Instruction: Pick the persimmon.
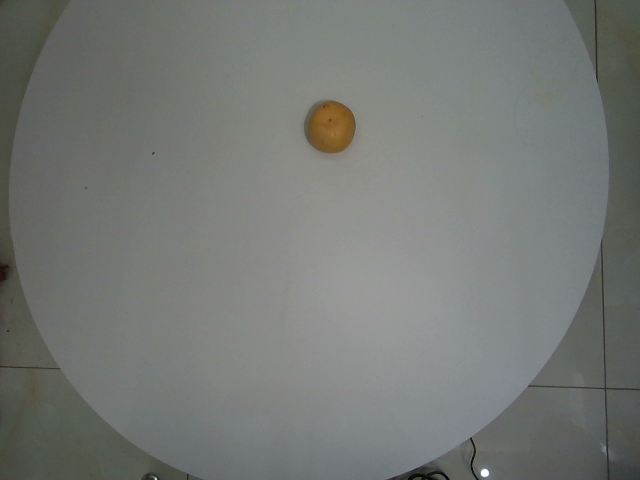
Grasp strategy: vertical